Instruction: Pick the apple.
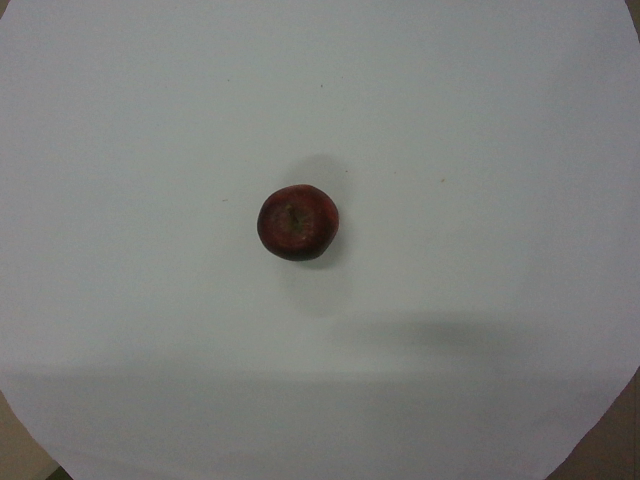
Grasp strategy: vertical